Retrieve the amount in words, amount in figures, name of the payee, date on the cheque, and the bank name from the image.
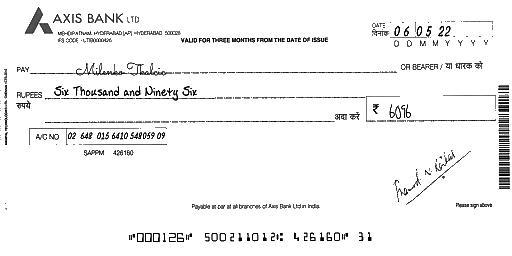
amt_in_words: Six Thousand and Ninety Six
amt_in_figures: 6096
payee_name: Milenko Tkalcic
bank_name: AXIS BANK
cheque_date: 06/05/22